Question: How does the patient history play a role?
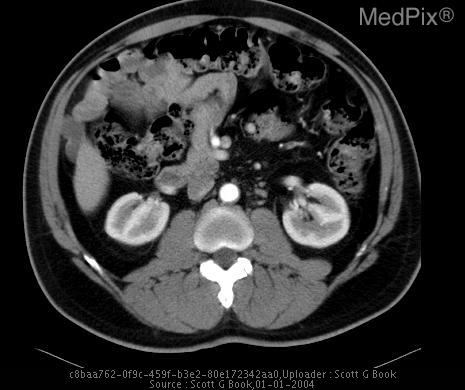
Answer: The patient's history of Several week history of poorly localized abdominal pain. is key in understanding the case.